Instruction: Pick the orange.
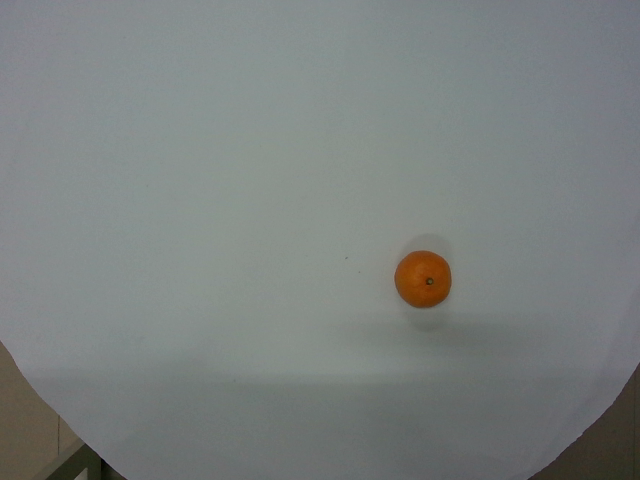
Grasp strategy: vertical